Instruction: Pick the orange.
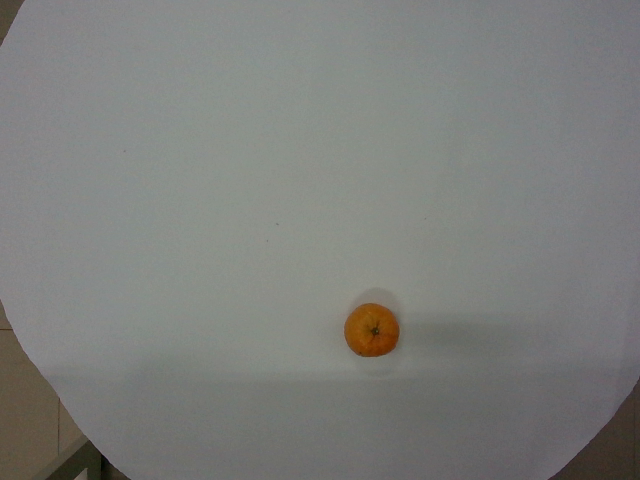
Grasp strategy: vertical